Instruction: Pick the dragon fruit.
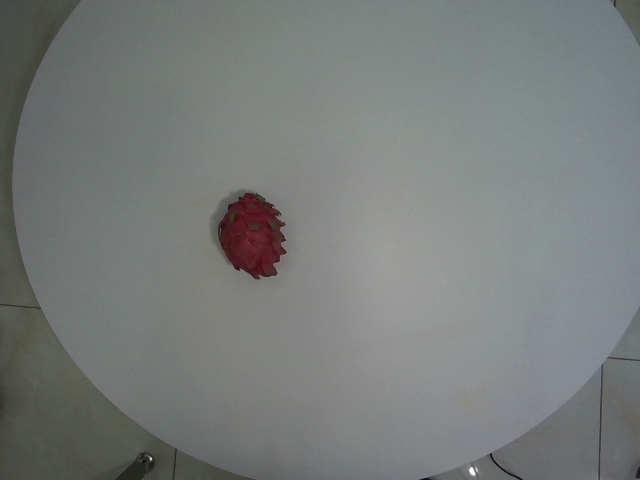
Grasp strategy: vertical